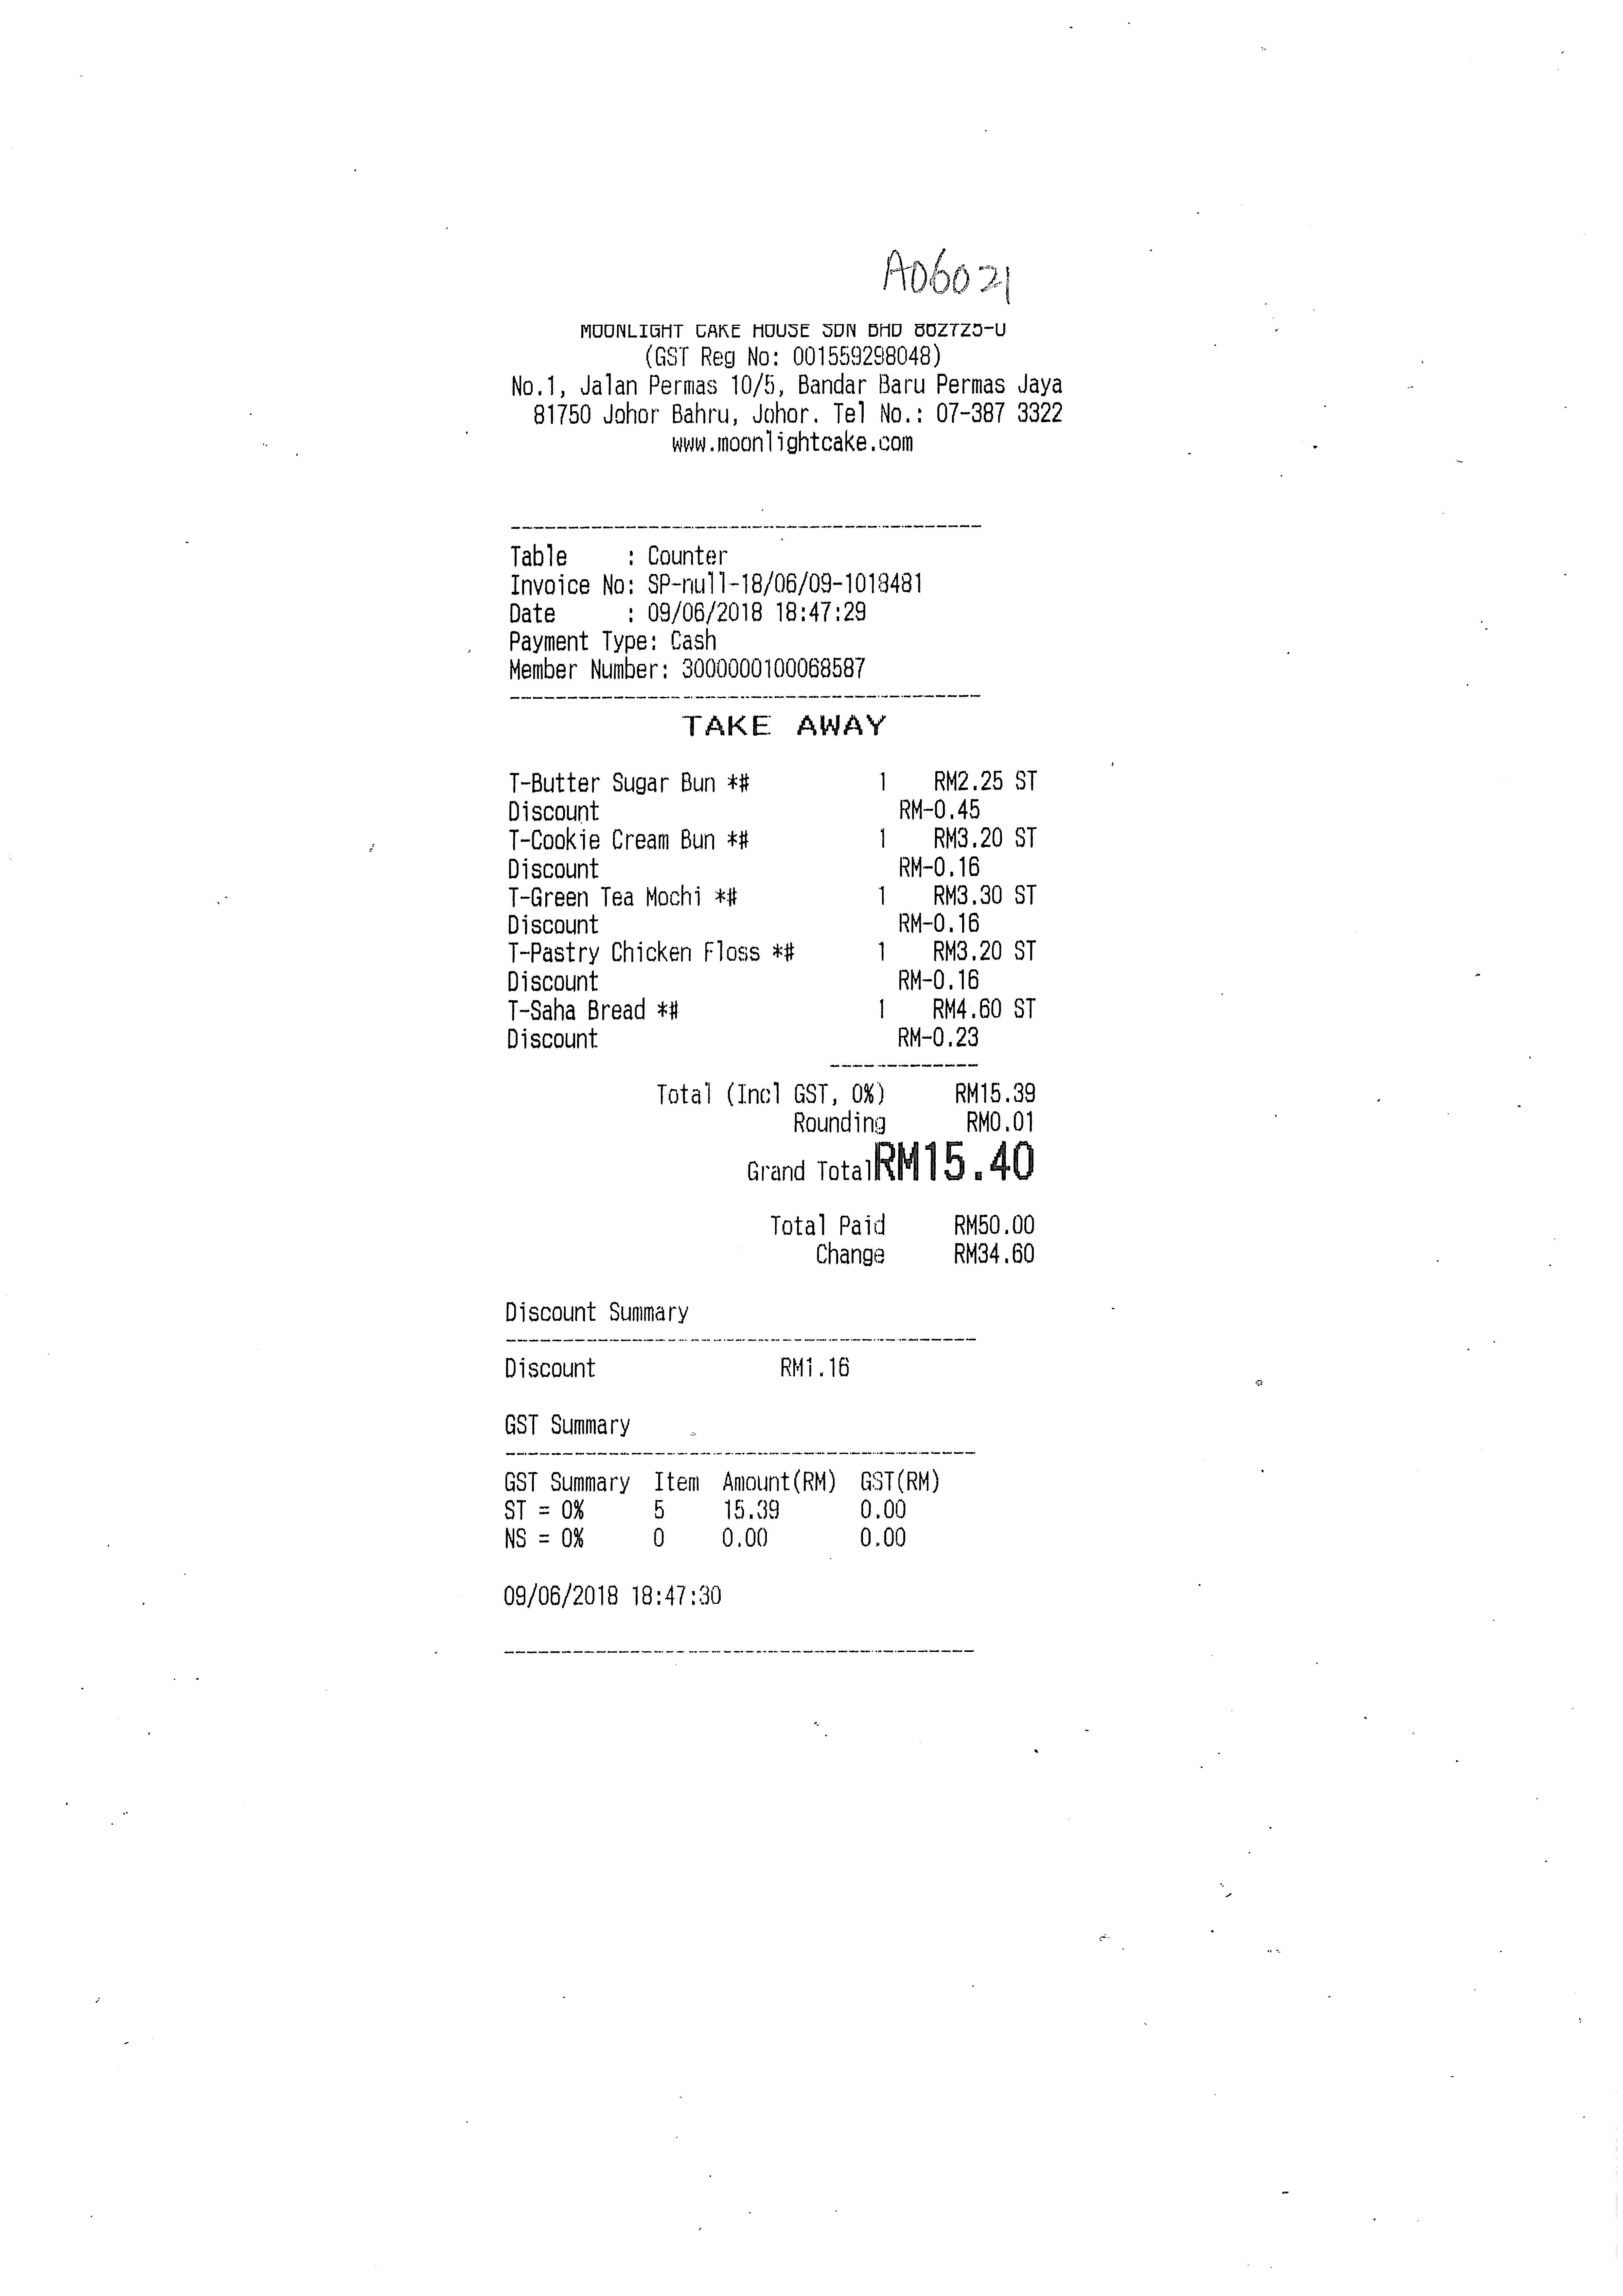
MOONLIGHT CAKE HOUSE SDN BHD
862725-U
(GST REG NO: 001559298048)
NO.1, JALAN PERMAS 10/5, BANDAR BARU PERMAS JAYA
81750 JOHOR BAHRU, JOHOR, TEL NO.: 07-387 3322
WWW.MOONLIGHTCAKE.COM
TABLE
: COUNTER
INVOICE NO:
SP-NULL-18/06/09-1018481
DATE
: 09/06/2018 18:47:29
PAYMENT TYPE:
CASH
MEMBER NUMBER :
3000000100068587
TAKE AWAY
T-BUTTER SUGAR BUN *#
DISCOUNT
T-COOKIE CREAM BUN *#
DISCOUNT
T-GREEN TEA MOCHI *#
DISCOUNT
T-PASTRY CHICKEN FLOSS *#
DISCOUNT
T-SAHA BREAD *#
DISCOUNT
1
1
1
1
1
RM2.25
RM-0.45
RM3.20
RM-0.16
RM3.30
RM-0.16
RM3.20
RM-0.16
RM4.60
RM-0.23
ST
ST
ST
ST
ST
TOTAL (INCL GST, 0%)
RM15.39
ROUNDING
RM0.01
GRAND TOTAL
RM15.40
TOTAL PAID
CHANGE
RM50.00
RM34.60
DISCOUNT SUMMARY
DISCOUNT
RM1.16
GST SUMMARY
GST SUMMARY
ST = 0%
NS = 0%
ITEM
5
0
AMOUNT(RM)
15.39
0.00
GST(RM)
0.00
0.00
09/06/2018
18:47:30